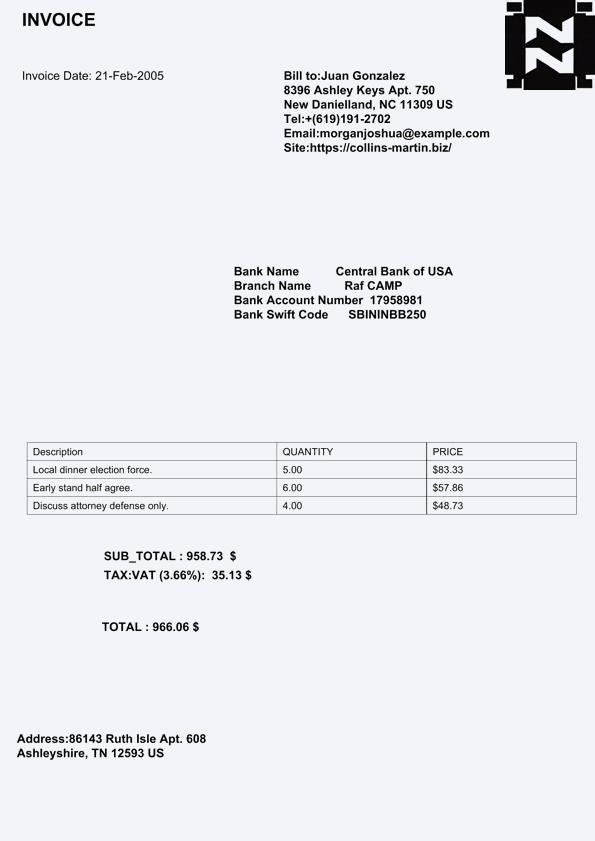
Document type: Invoice